Please extract the written amount, numerical amount, recipient's name, date on the cheque, and the bank's name from the image.
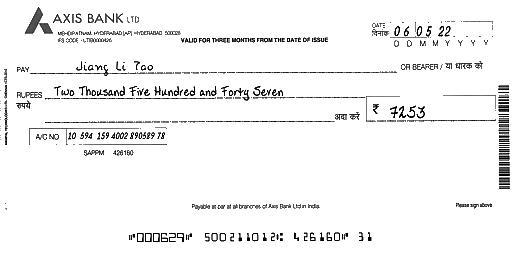
amt_in_words: Two Thousand Five Hundred and Forty Seven
amt_in_figures: 7253
payee_name: Jiang Li Tao
bank_name: AXIS BANK
cheque_date: 06/05/22